Question: What are the imaging findings?
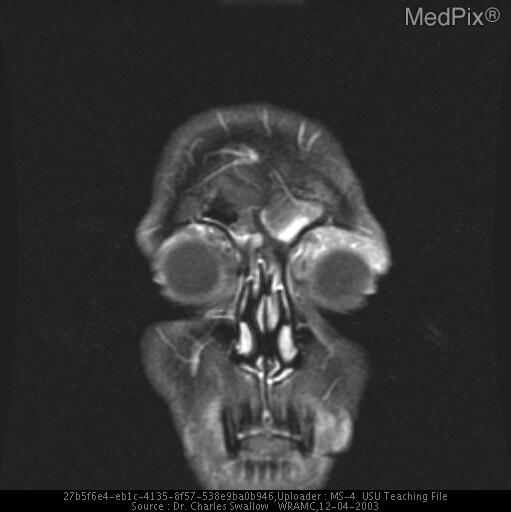
Answer: The imaging shows MRI: Extraconal mass along the roof of the left orbit, 8mm CC x 3.8cm AP x 3.4cm transverse, indistinct from lacrimal gland. Right lacrimal gland also enlarged or surrounded by mass. MRI: Extraconal mass along the roof of the left orbit, 8mm CC x 3.8cm AP x 3.4cm transverse, indistinct from lacrimal gland. Right lacrimal gland also enlarged or surrounded by mass..